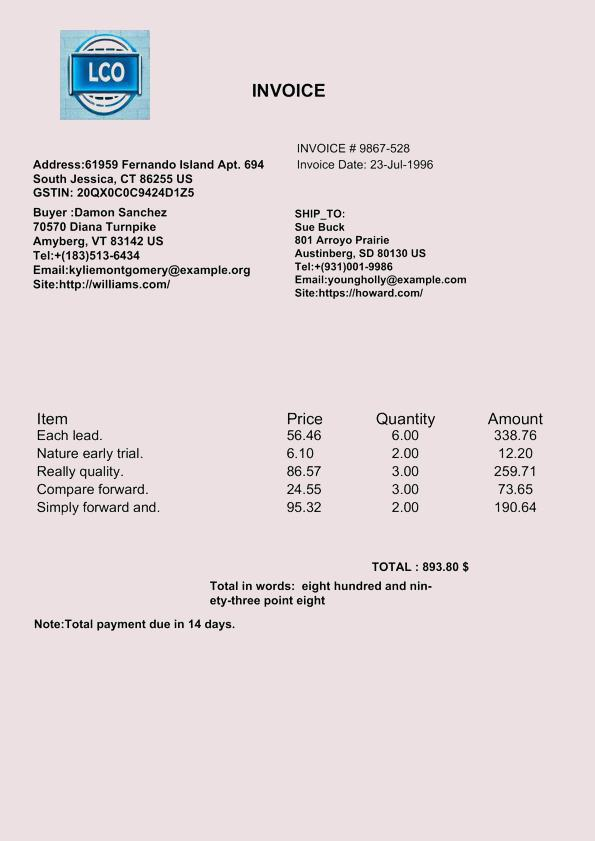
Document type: Invoice